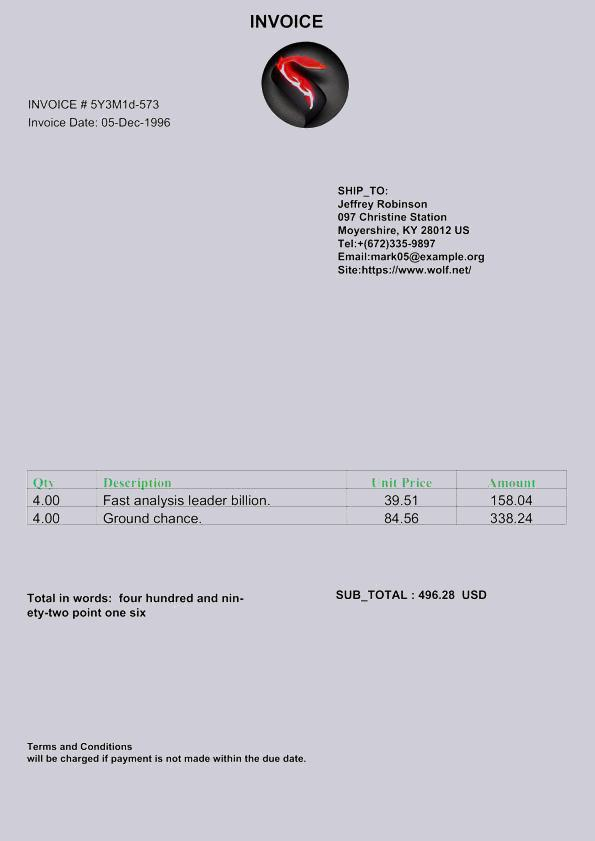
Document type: Invoice